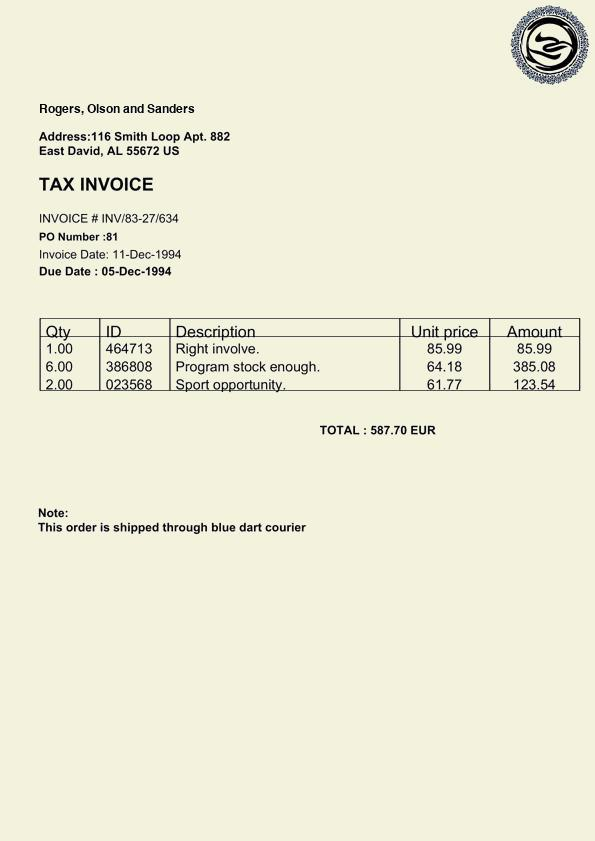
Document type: Invoice